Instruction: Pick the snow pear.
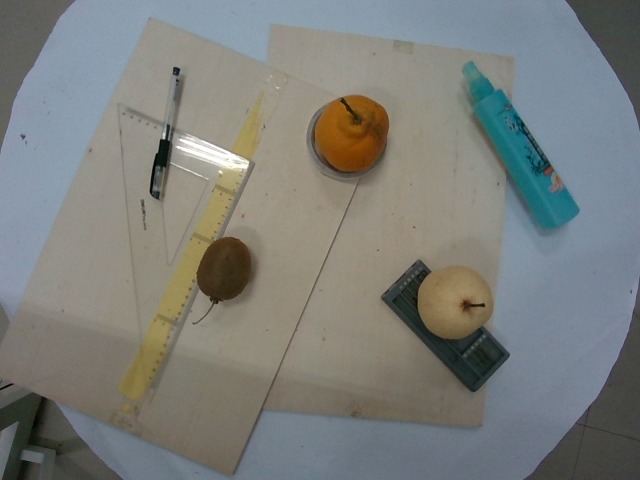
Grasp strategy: vertical